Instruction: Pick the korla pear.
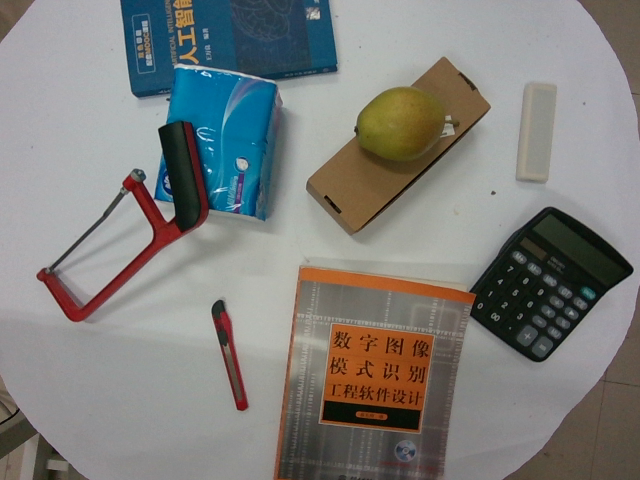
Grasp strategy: vertical